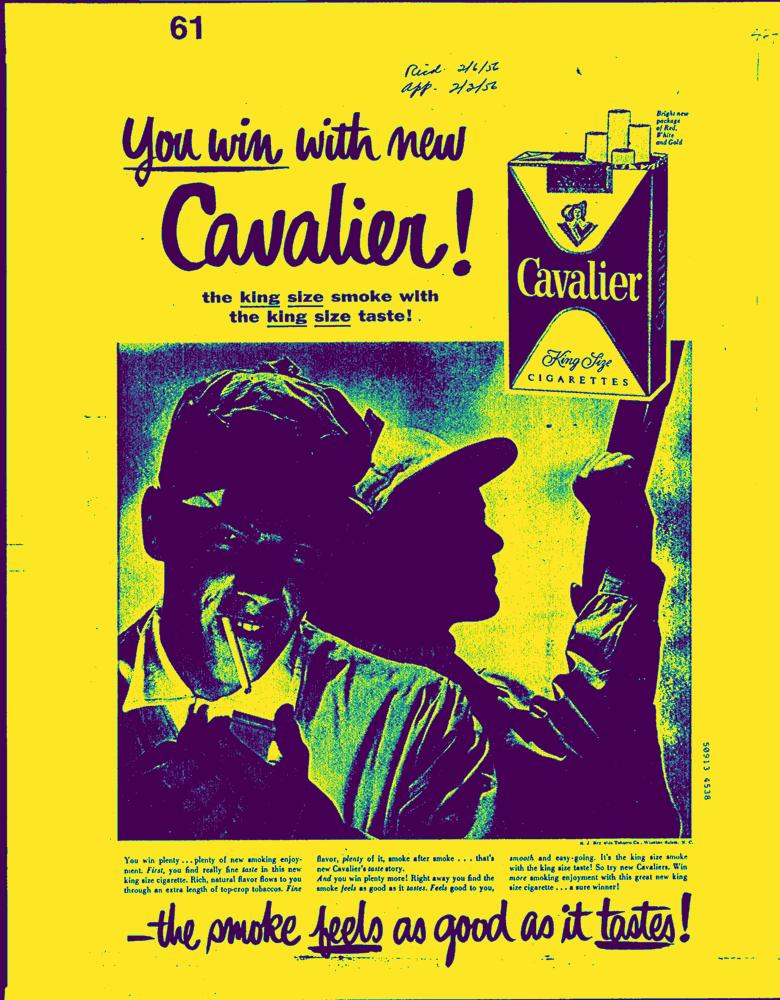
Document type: AD